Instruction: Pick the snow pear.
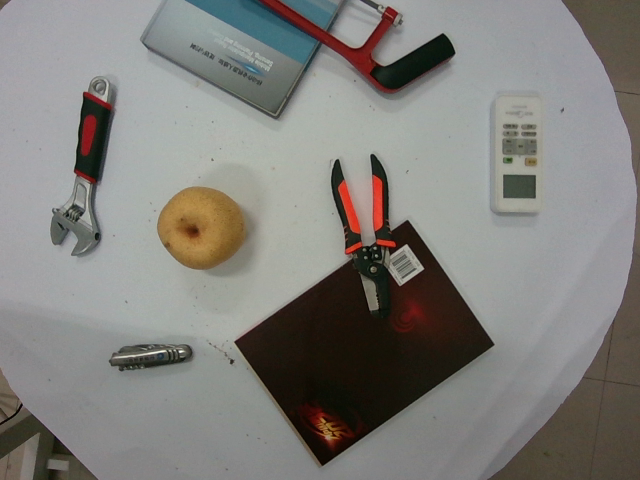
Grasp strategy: vertical